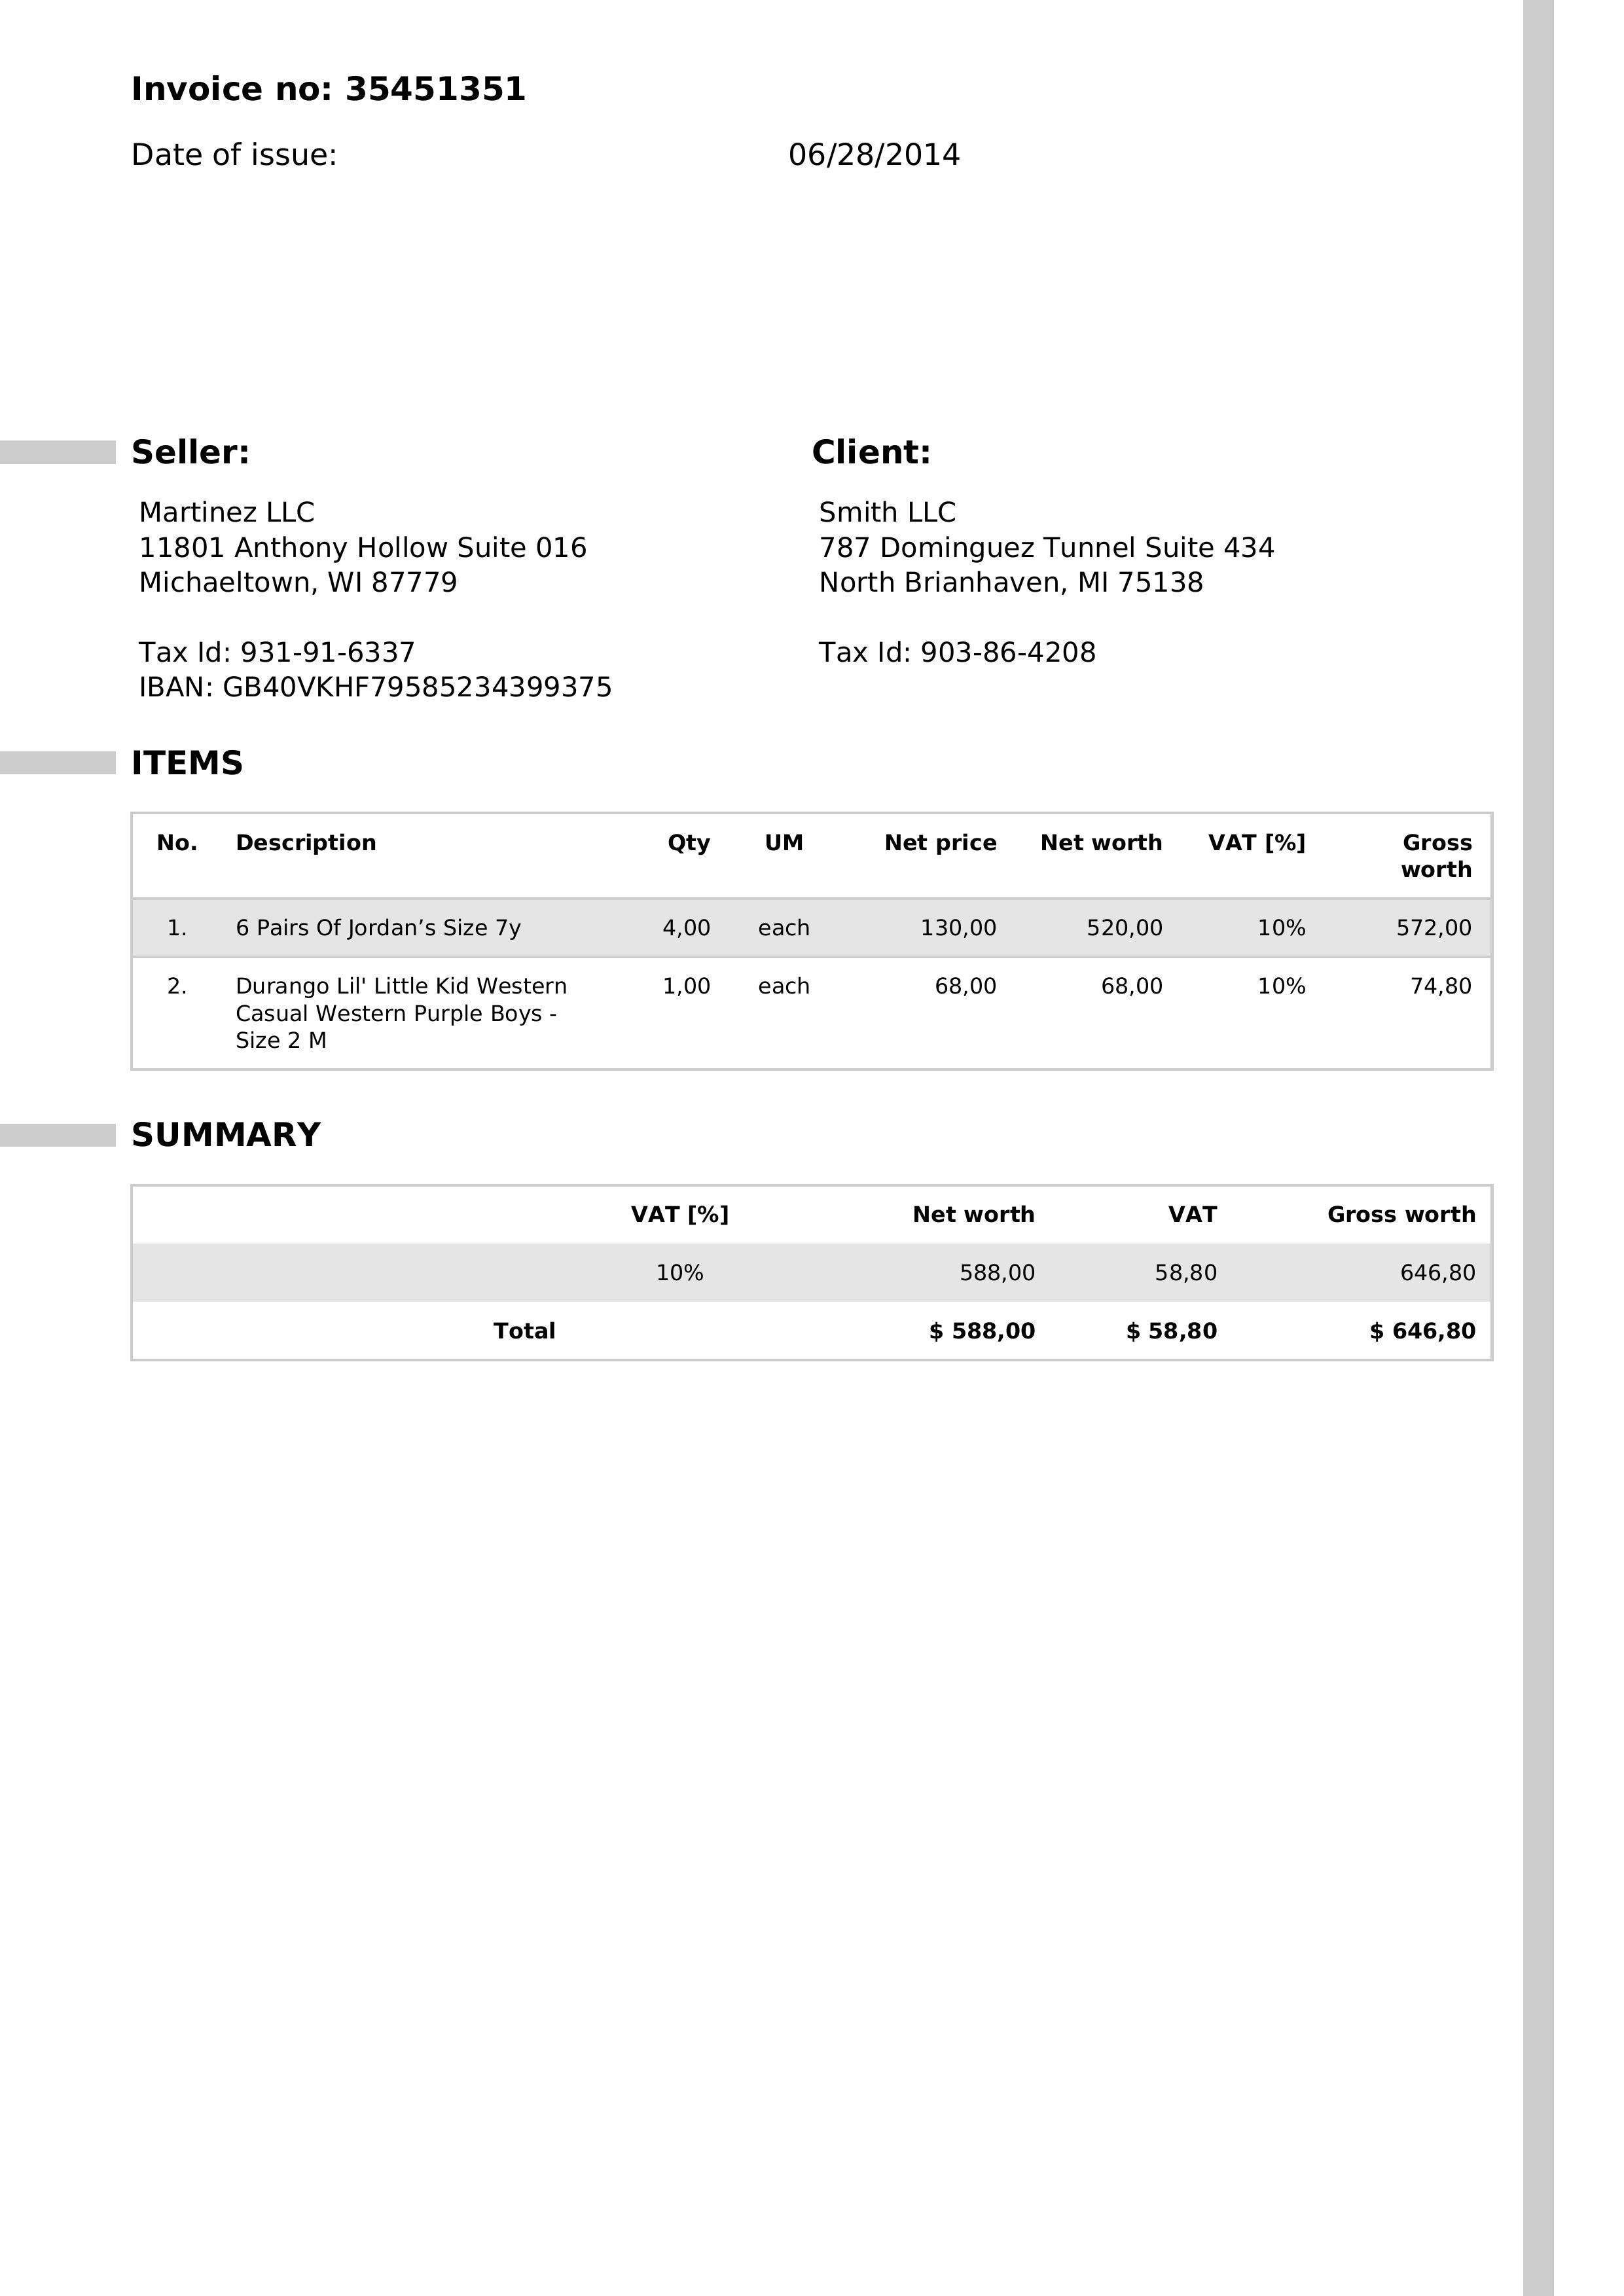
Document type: Invoice